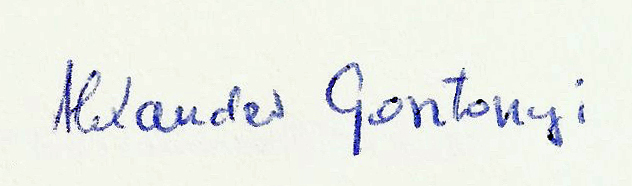
Signature of: alexander gosztonyi